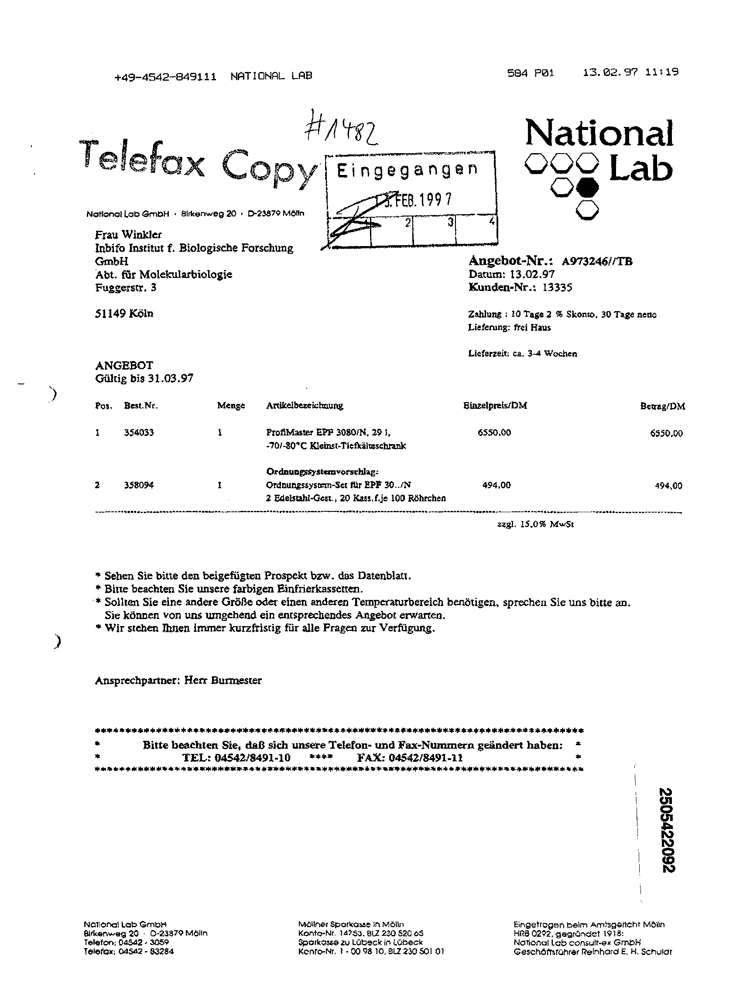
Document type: Invoice